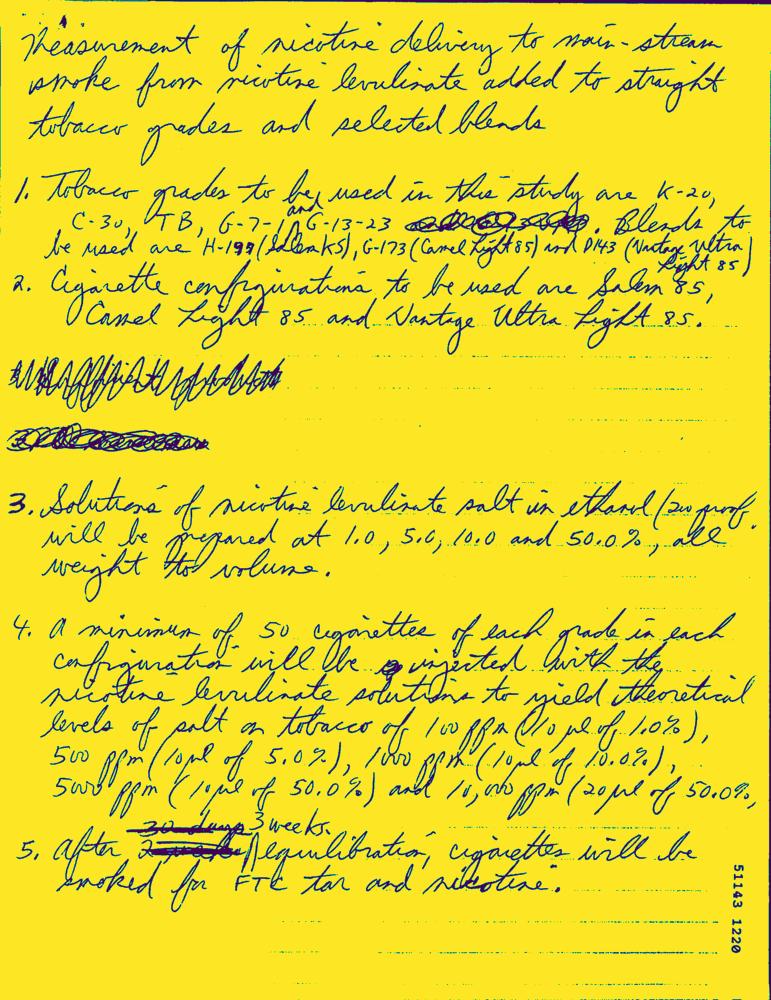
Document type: Hand-Written